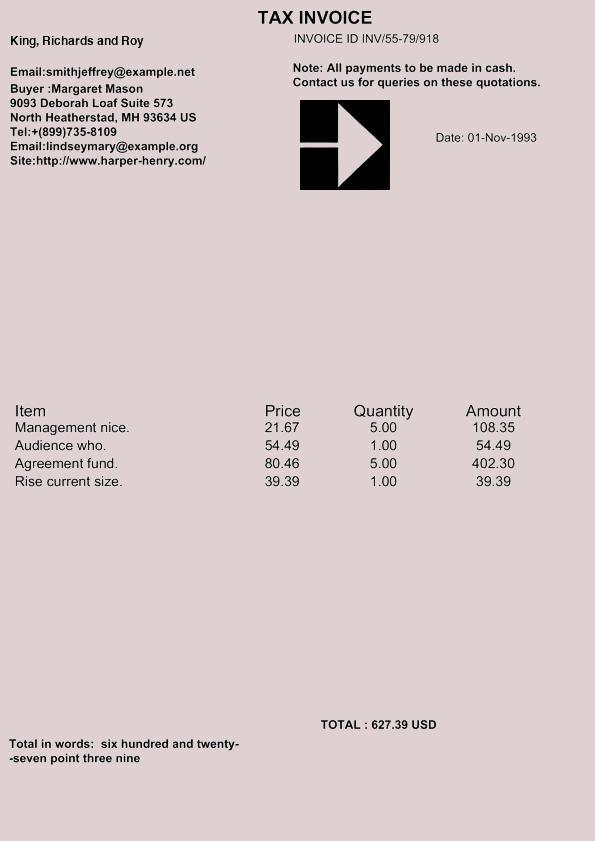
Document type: Invoice